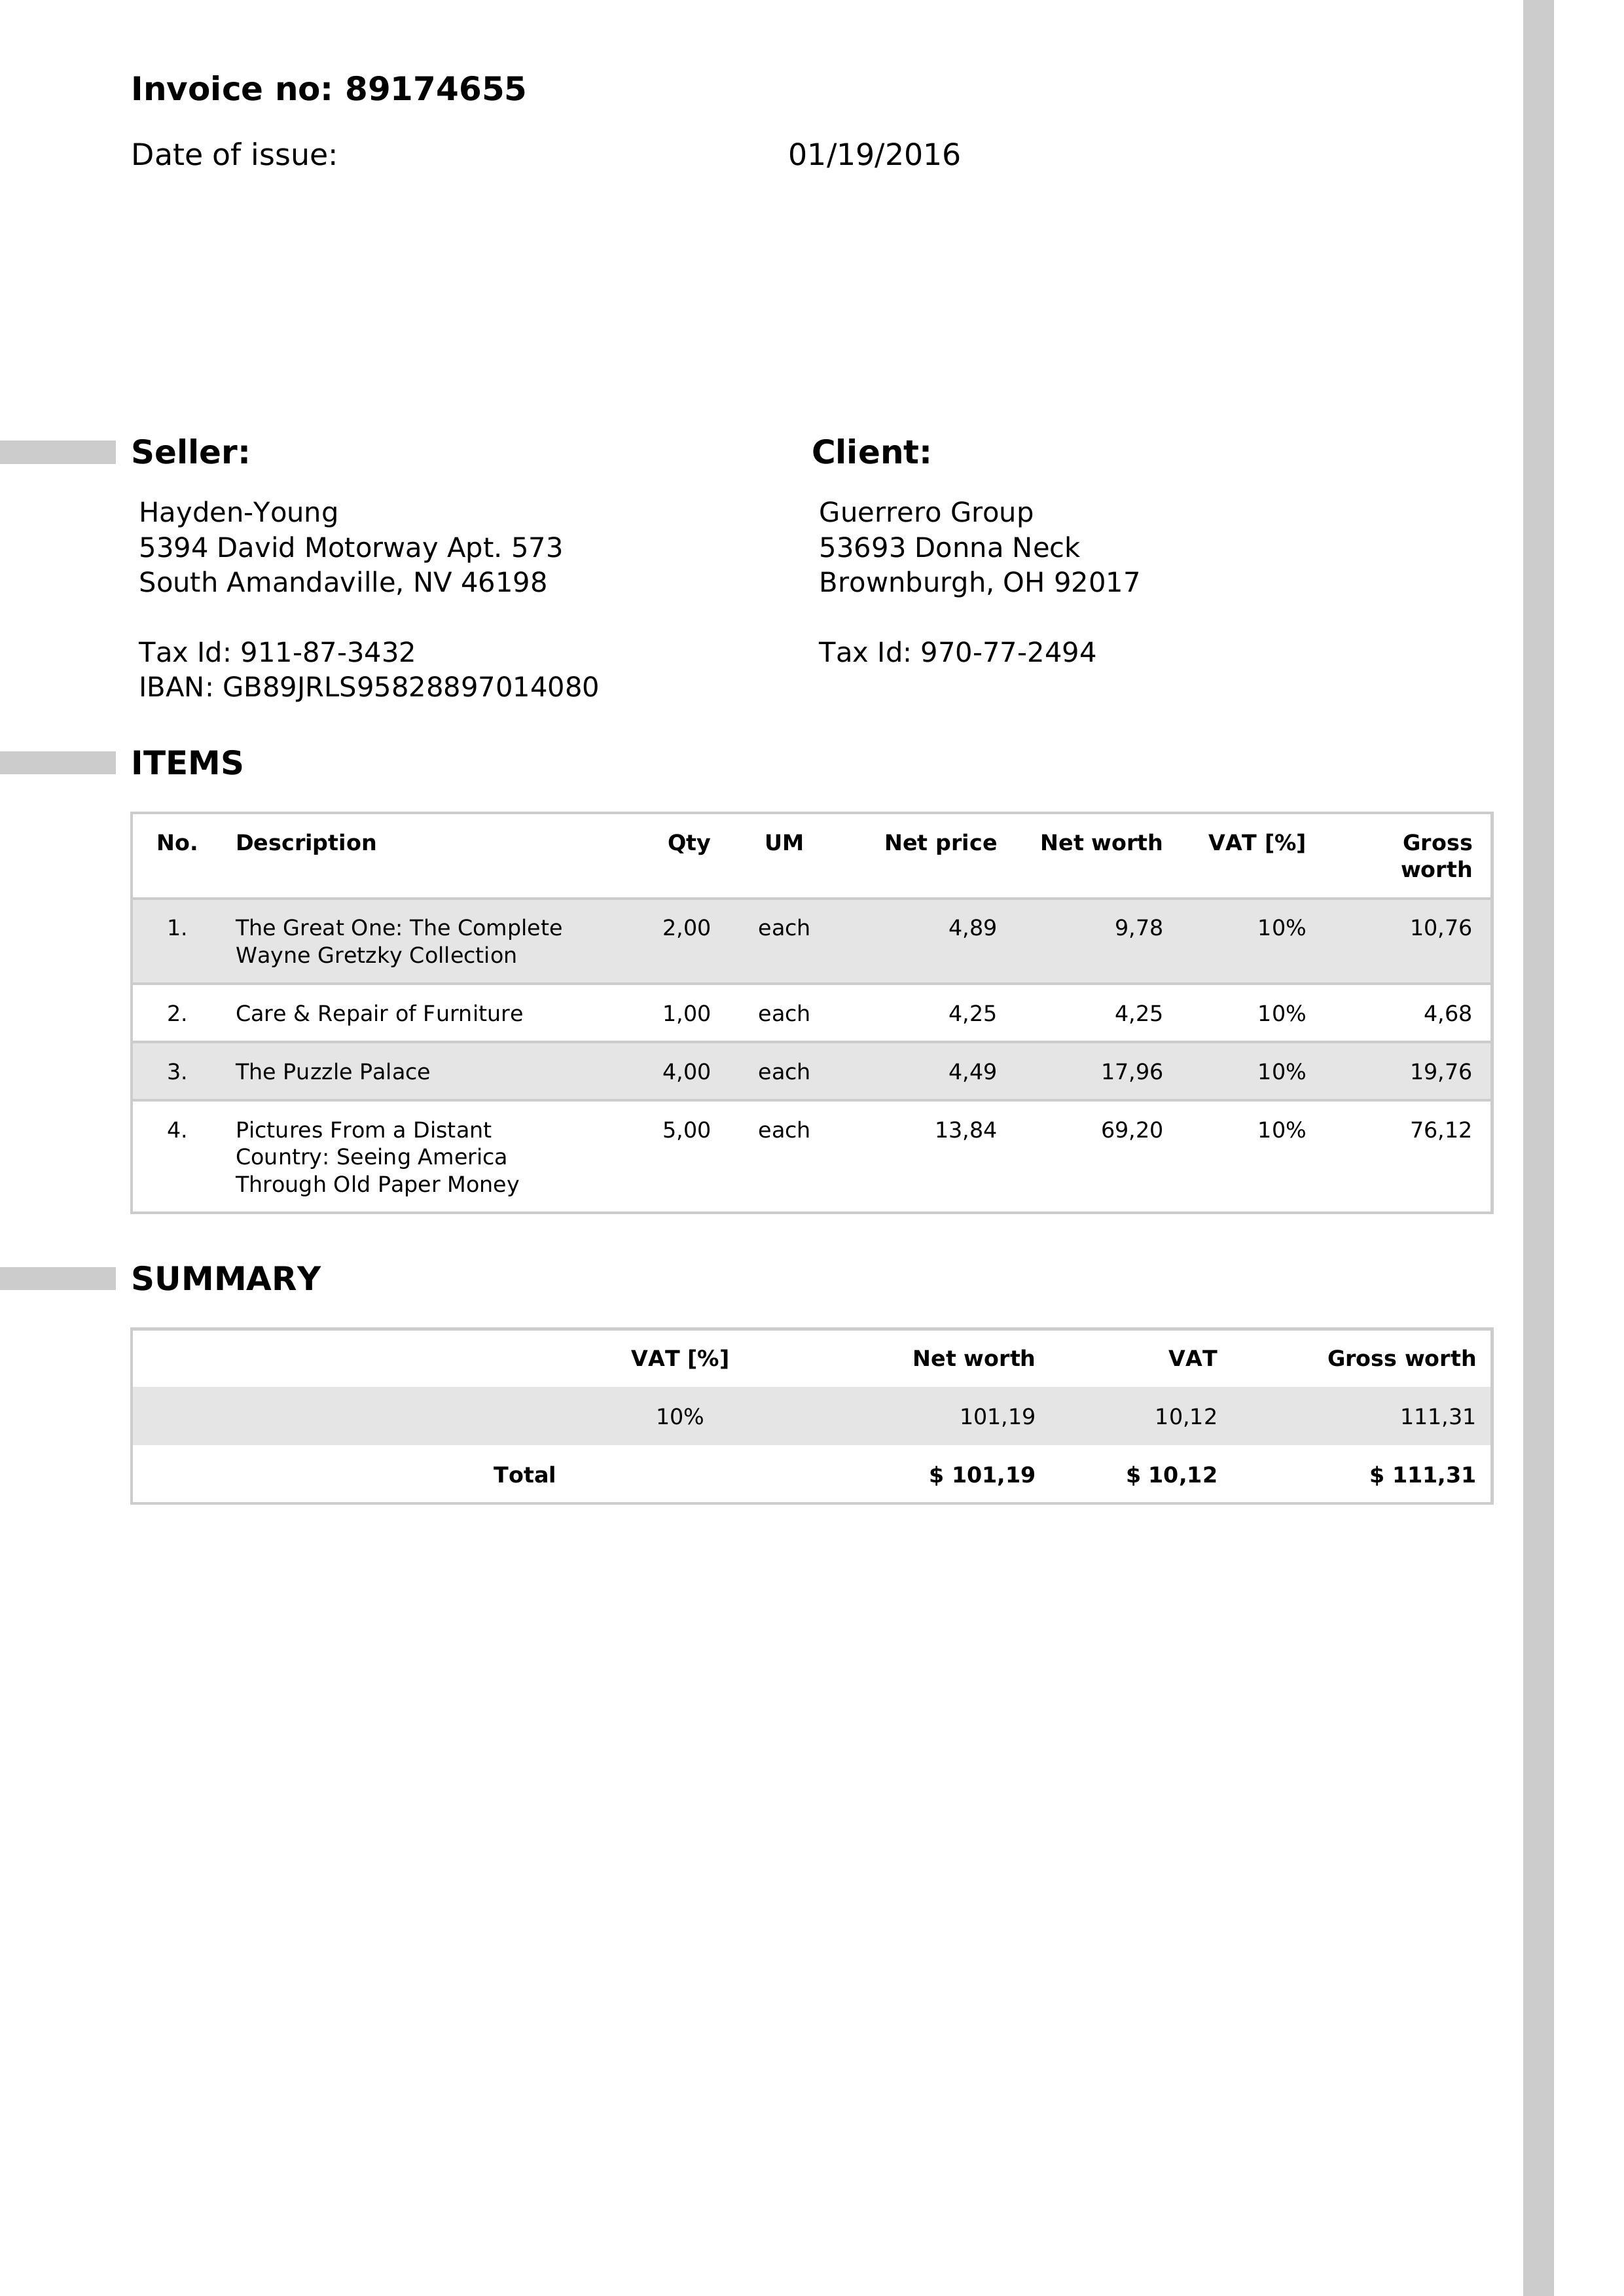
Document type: Invoice